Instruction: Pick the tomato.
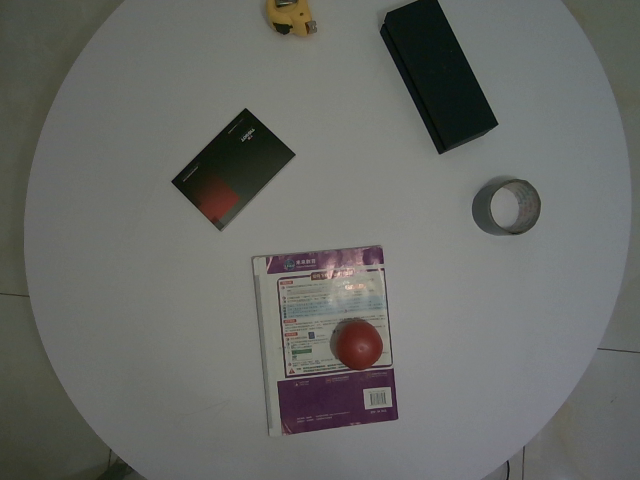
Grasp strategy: vertical